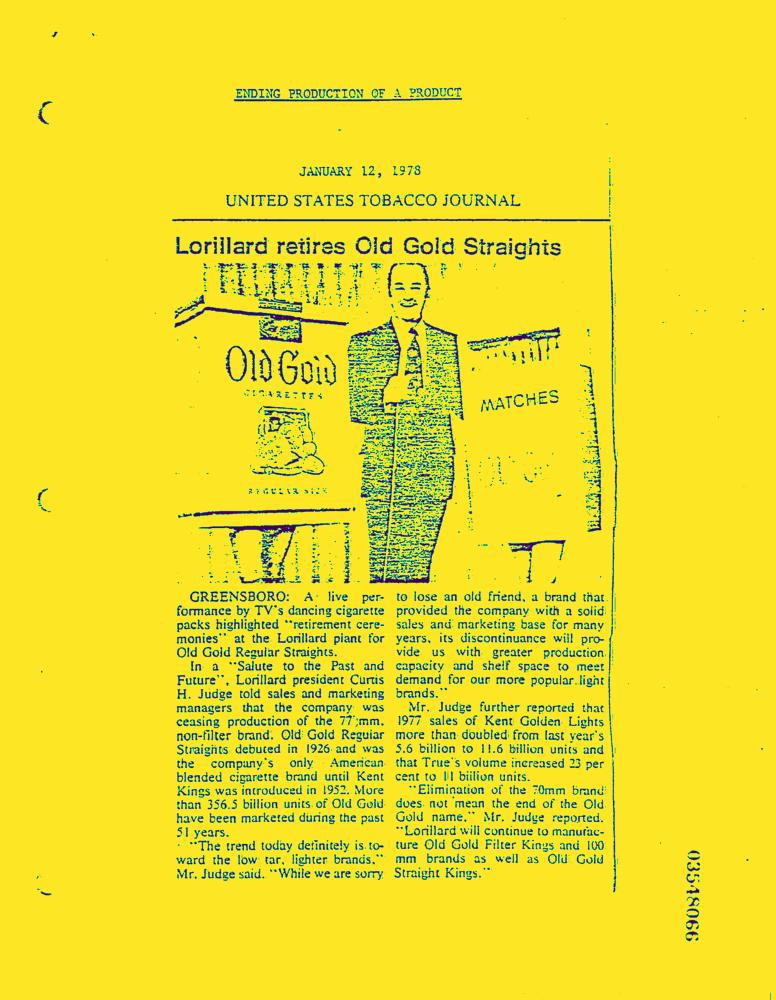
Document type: News-Article